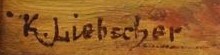
Signature of: karel liebscher